Question: What is the total amount of taxes owed as per the document?
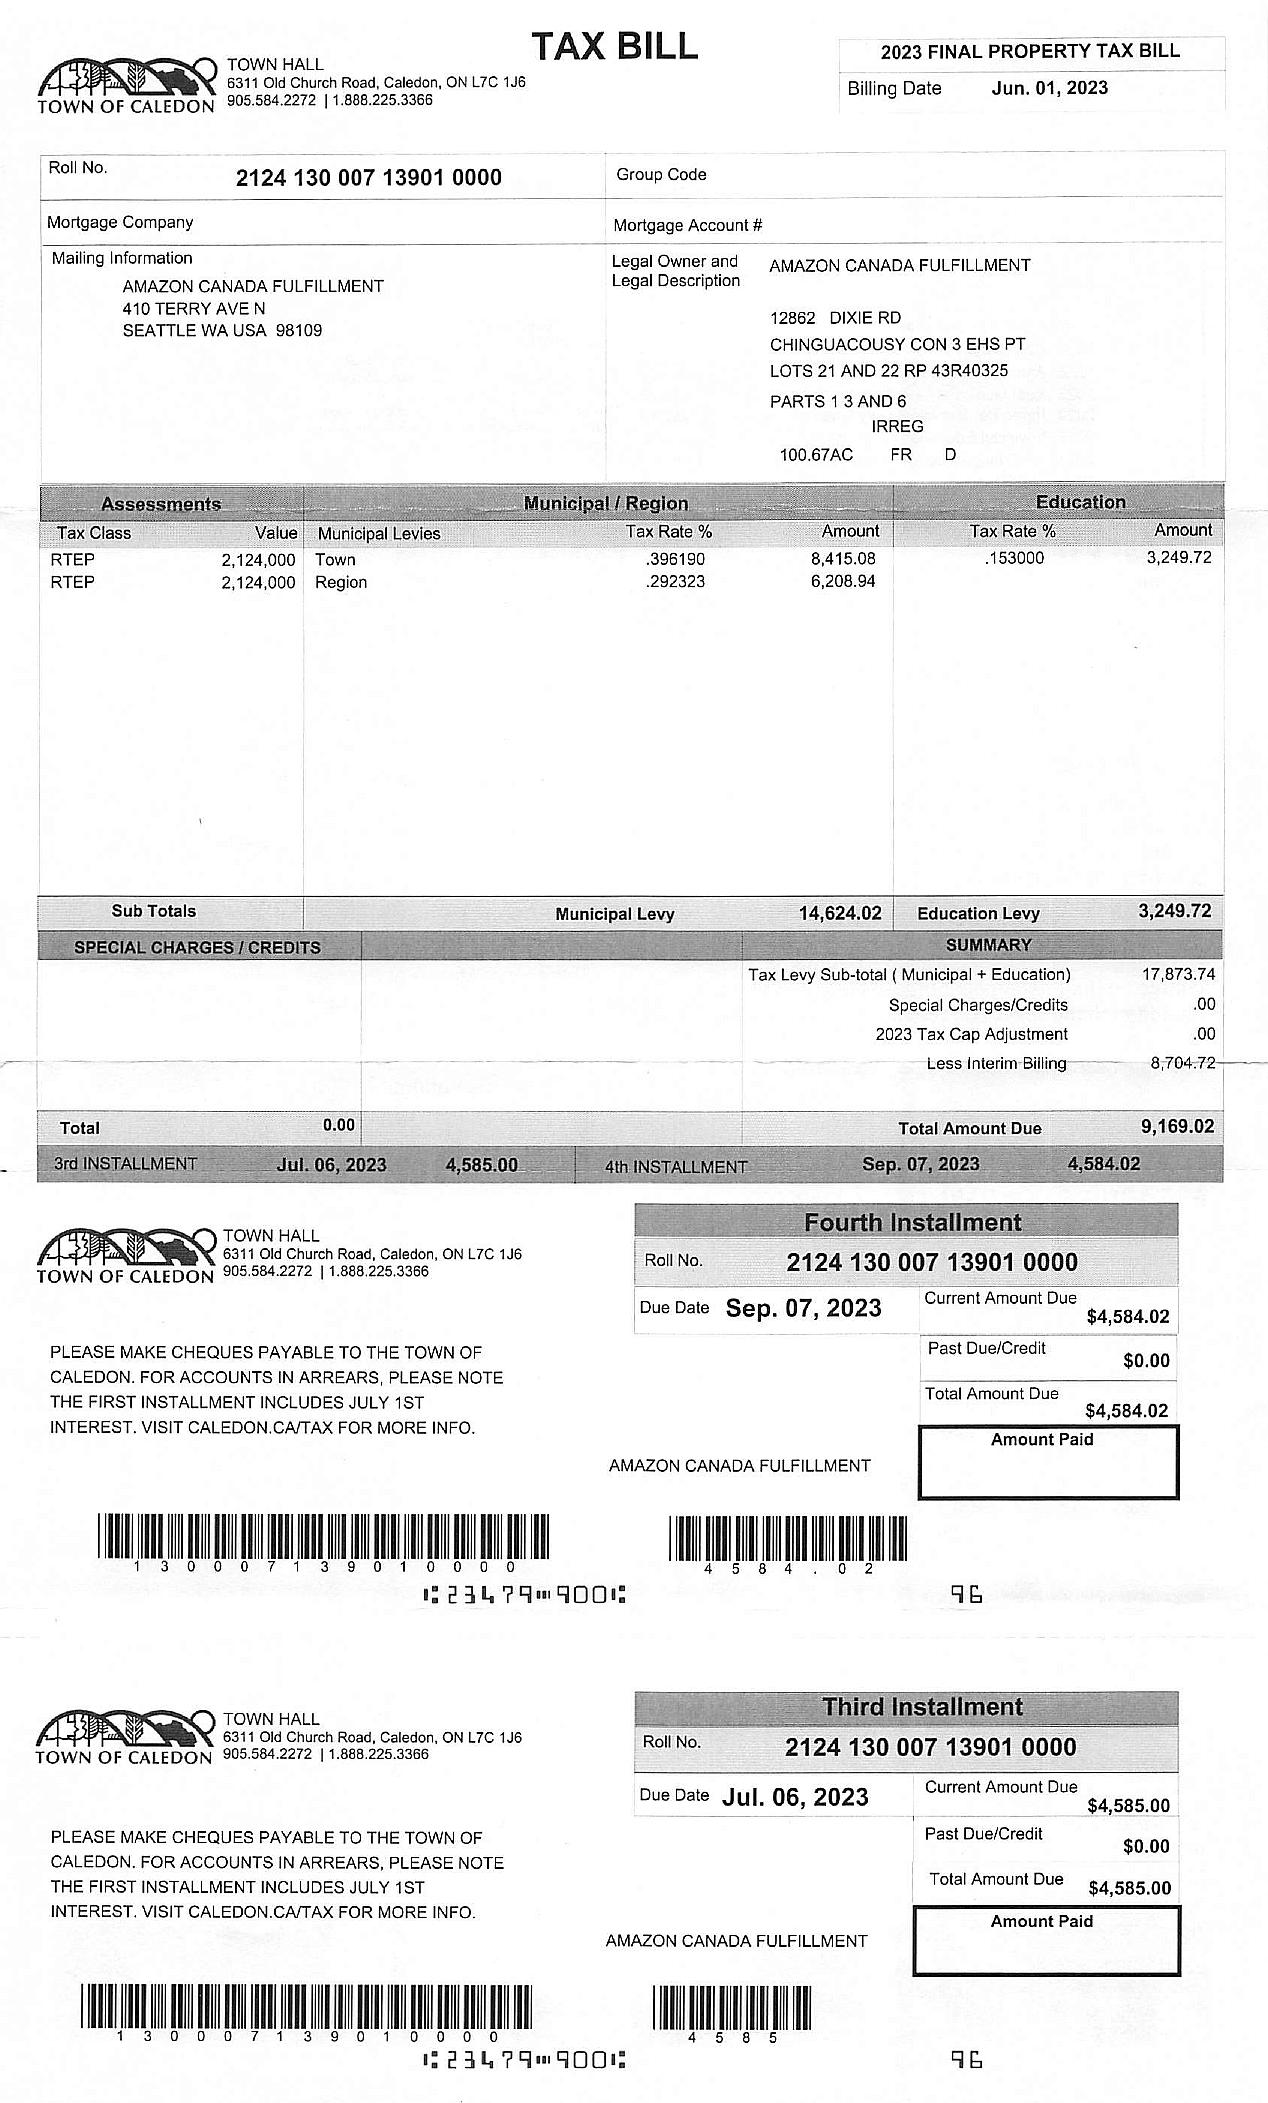
Answer: "9,169.02"